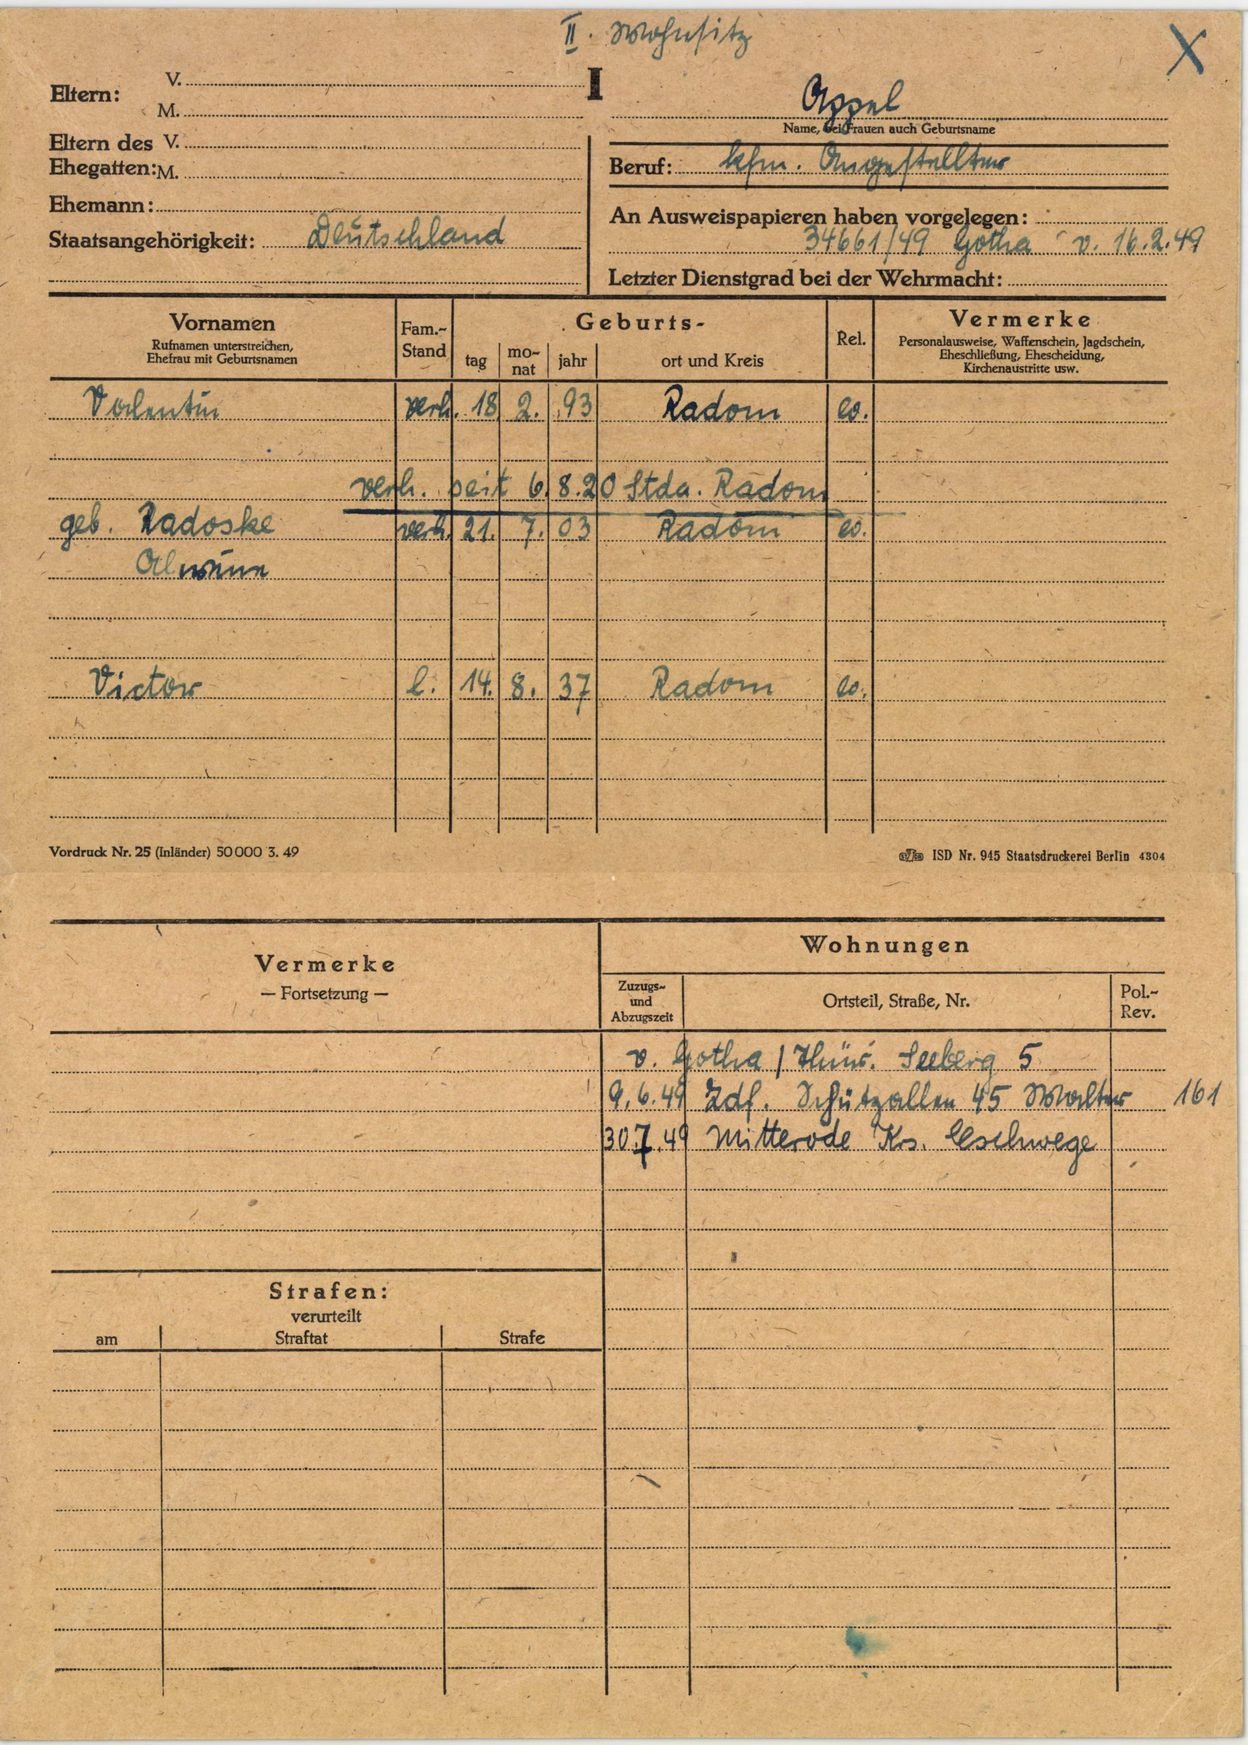
Appel